Question: Describe the condition in detail:
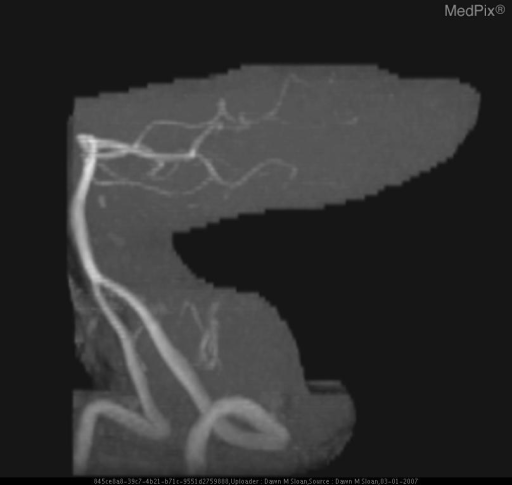
Answer: The disease is discussed as: Posterior Inferior Cerebellar Artery Infarction

The posterior inferior cerebellar artery (PICA) territory includes all of the posteroinferior cerebellum, the ipsilateral cerebellar tonsil, and the ipsilateral inferior vermis.  The PICA also frequently supplies the posterolateral medulla and infarction in this location results in the lateral medullary syndrome or the so-called Wallenberg syndrome.  The clinical manifestations and structures affected in Wallenberg's syndrome include:

Ipsilaterally:
-preganglionic Horner syndrome (descending reticulospinal tracts to cord sympathetics)
-ataxia (cerebellum, inferior peduncle)
-facial pain, numbness, impaired sensation (CN V nucleus, spinal tract)
-dysphagia, hoarseness, diminished gag reflex (CN's IX and X)
-diminished taste (CN IX nucleus and solitary tract)
-vertigo, nausea, vomiting (vestibular nuclei and connections)
-nystagmus, diplopia, oscillopsia (restiform body, inferior and medial vestibular nuclei)
-hiccups

Contralaterally:
-numbness, decreased pain and temperature in trunk and extremities (spinothalamic tract)

The variability in vascular supply of the cerebellum and medulla is reflected by PICA infarcts.  Sometimes a PICA infarct produces the classic Wallenberg syndrome described above while others may spare the medulla.  Single PICA branch occlusions can affect a very small area.